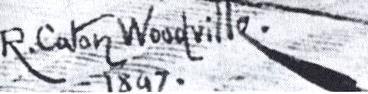
Signature of: richard caton woodville jr